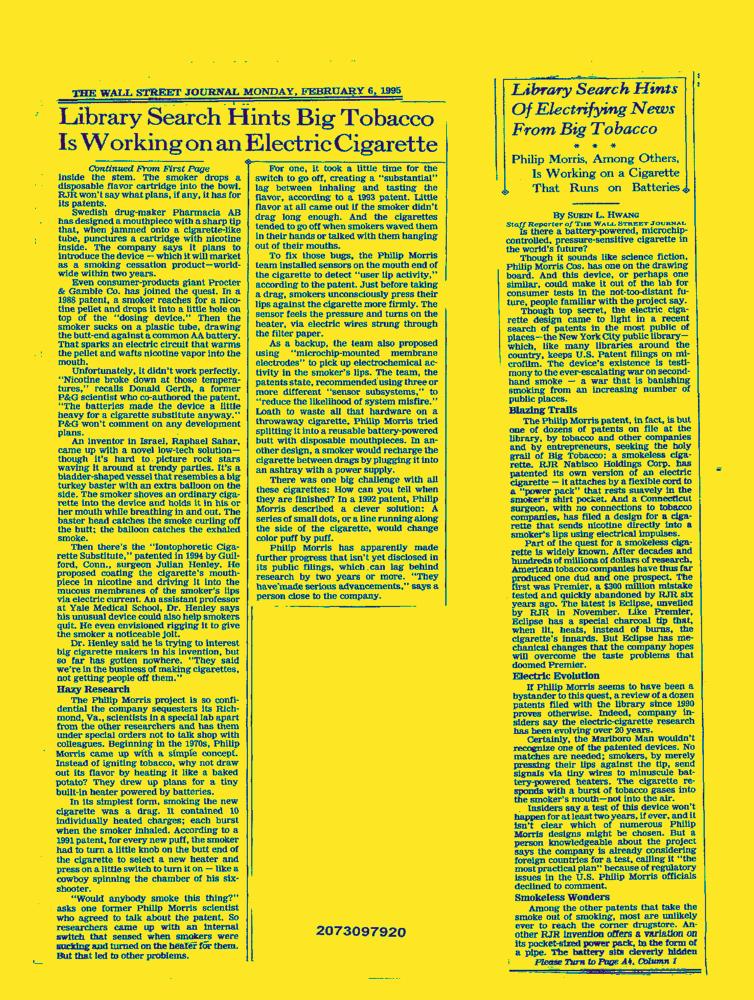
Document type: News-Article